Patient: Male, age 51
A 51-year-old patient was admitted to the hospital with retrosternal pain in December 2010. In his medical history, the patient mentioned hypothyroidism and has been on L-thyroxin 150 mg/day for 13 years. The patient's medical history also revealed hypertension and mild heart failure, he had been receiving angiotensin-converting-enzyme (ACE) inhibitors (ramipril 5 mg/day) and beta blockers (bisoprolol 5 mg/day) as treatment for the past 2 years. He occasionally received a nonsteroidal anti-inflammatory drug (NSAID) for musculoskeletal pain. In order to complete the diagnostic work up, the patient underwent a coronary angiography on January 19, 2011. During the examination, just after radiographic contrast media administration, (he received 60 mL iopromide intravenous [iv]), he presented symptoms of an allergic reaction, including dyspnea, tachypnea, tachycardia, and hypoxia. In addition, his lung X-ray showed a bilateral reticular thickening, an image that agreed with a possible allergic alveolitis. The patient was treated with corticosteroids (40 mg prednisolon iv). His clinical situation promptly improved, but the X-ray findings persisted (the patient had a normal X-ray image before the examination) (Figure 1A and B). He had no prior history of allergic bronchial asthma or other allergies, and this was the first time that he received a contrast media agent.
Throughout the first 15 days, the patient's X-ray findings remained abnormal and he presented with hypoxia and desaturation at room temperature (pO2 47-49 mmHg, pCO2 37-39 mmHg [FiO2 21%]). He additionally demonstrated decreased ability for exercise (6-minute walking test [6MWT] 360 m). The echocardiogram did not show significant pathologic findings (left ventricular ejection fraction 65%, interventricular septal thickness 14 mm). However, the body plethysmography was compatible with a restrictive disorder and severe diffusion disorder (TLCO 34%, KCO 61%, TLC 3.81 [55%], FEV1 1.8 L [51%], VC max 2.2l [49%]). The high resolution computed tomography (HRCT) of the lungs revealed an eosinophilic pulmonary fibrosis pattern of airspace disease and patchy peripheral ground-glass opacities (Figure 2). The cardiopulmonary exercise test confirmed a limitation of pulmonary function (Wmax 95 W [53 W, ramp 12 W/minute]; VO2 max 1614 mL/minute [63% predicted] = 17.7 mL/minute/kg; Wmax 95 W = 43% predicted; O2 pulse demonstrated a plateau at 11.4 mL/beat [67%], VE/VO2 or VE/VCO2 under maximal workload [without any further reserve]).
Finally, we performed a right heart catheterization and we confirmed the history of a true diastolic dysfunction of the left ventricular (wedge pressure 18-20, pulmonary artery pressure systolic/diastolic/mean 42/20/29; cardiac output 5.9 mL/minute). The laboratory tests that were performed in order to exclude the connective tissue disorders (IgG, IgM, IgA, ANA, p- and c-ANCA, C3, C4, and ENA) throughout his hospitalization were negative. Possible infections from viruses, microbes, Chlamydia, or tuberculosis (polymerase chain reaction [PCR] negative) were also excluded.
Three weeks later after all the above tests had already been performed, the patient underwent a video-assisted thoracoscopy so that we could reach a final diagnosis. The biopsy revealed a very severe fibrotic disorder throughout most of the lung (end-stage lung) (Figure 3). Histomorphologically, the lesion did not resemble some of the typical interstitial lung patterns (usual interstitial pneumonia, non-specific interstitial pneumonia, desquamative interstitial pneumonia, bronchiolitis obliterans organizing pneumonia, acute interstitial pneumonia, respiratory bronchiolitis -interstitial lung disease). At that time there was a lymphocyte-stimulating test performed with all other possible causative drugs (beta blockers, angiotensin-converting-enzyme-inhibitor), but the results were negative showing no clear immunologic trigger mechanism from the chronically taken drugs.
This was a chronic interstitial pneumonitis with eosinophils and fibrosis with a honeycombing image. This process was acute and progressing very rapidly and was directly dependent on the patient's radiographic contrast media exposure. The patient was treated with corticosteroids, receiving a gradually reducing dose (from 60 mg to 25 mg). One year later, in a scheduled check-up visit, his clinical condition was improved (6MWT, lung function parameters [TLC 55% predicted, FEV1 51% predicted]) (Figure 4). Throughout the patient's evaluation period, no peripheral blood eosinophilia was observed.
Keywords: interstitial lung disease, orphan disease, radiographic contrast
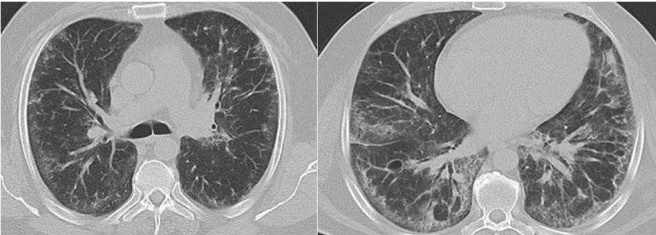
Image caption: Axial, high resolution CT images of the lungs in a patient with eosinophilic pulmonary fibrosis demonstrate peripheral distribution of airspace disease and patchy peripheral ground-glass opacities. . Abbreviation: CT, computed tomography.